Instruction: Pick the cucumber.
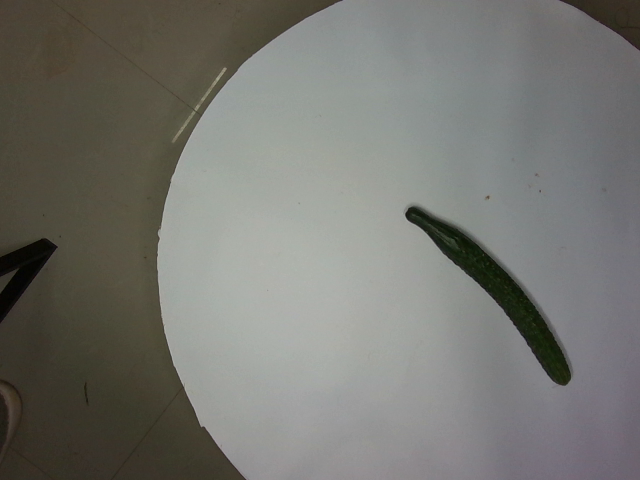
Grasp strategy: vertical